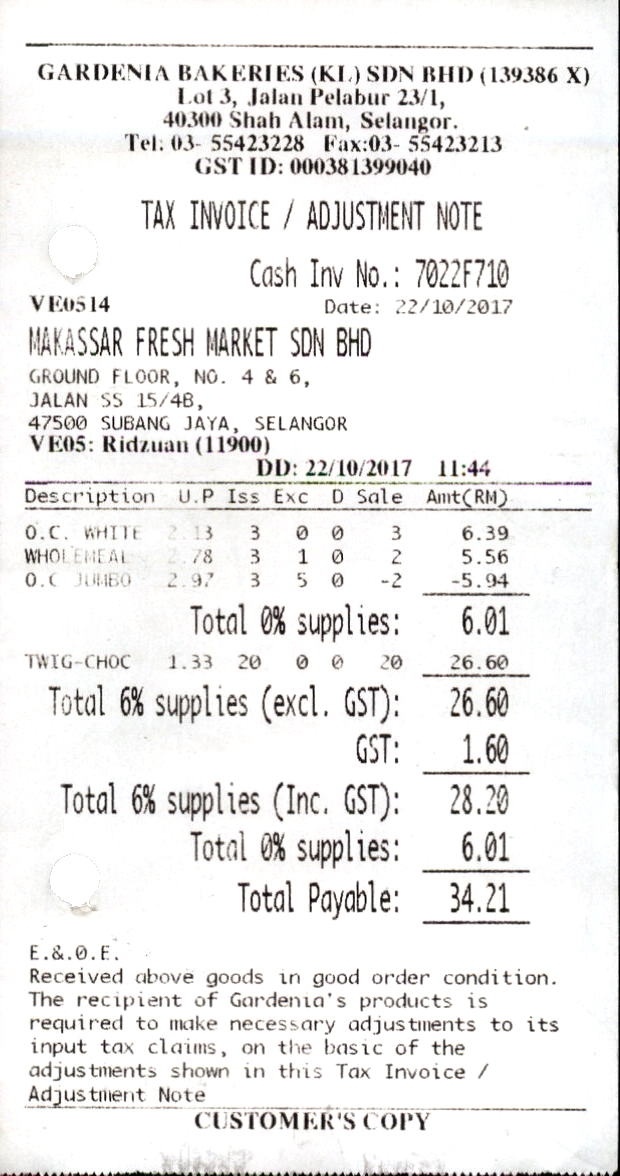
GARDENIA BAKERIES (KL) SDN BHD (139386 X)
LOT 3, JALAN PELABUR 23/1,
40300 SHAH ALAM, SELANGOR.
TEL: 03- 55423228
GST ID: 000381399040
TAX INVOICE / ADJUSTMENT NOTE
CASH INV NO.: 7022F710
VE0514
DATE: 22/10/2017
MAKASSAR FRESH MARKET SDN BHD
GROUND FLOOR, NO. 4 & 6,
JALAN SS 15/4B,
47500 SUBANG JAYA, SELANGOR
VE05: RIDZUAN (11900)
DD: 22/10/2017
DESCRIPTION
U.P
ISS
EXC
D
SALE
AMT(RM)
O.C. WHITE
2.13
3
0
0
3
6.39
WHOLEMEAL
2.78
3
1
0
2
5.56
O.C JUMBO
2.97
3
5
0
-2
-5.94
TOTAL 0% SUPPLIES:
6.01
TWIG-CHOC
1.33
20
0
0
20
26.60
TOTAL 6% SUPPLIES (EXCL. GST):
26.60
GST:
1.60
TOTAL 6% SUPPLIES (INC. GST):
28.20
TOTAL 0% SUPPLIES:
6.01
TOTAL PAYABLE:
34.21
E.&.0.E.
RECEIVED ABOVE GOODS IN GOOD ORDER CONDITION.
THE RECIPIENT OF GARDENIA'S PRODUCTS IS
REQUIRED TO MAKE NECESSARY ADJUSTMENTS TO ITS
INPUT TAX CLAIMS, ON THE BASIC OF THE
ADJUSTMENTS SHOWN IN THIS TAX INVOICE /
ADJUSTMENT NOTE
CUSTOMER'S COPY
FAX:03- 55423213
11:44